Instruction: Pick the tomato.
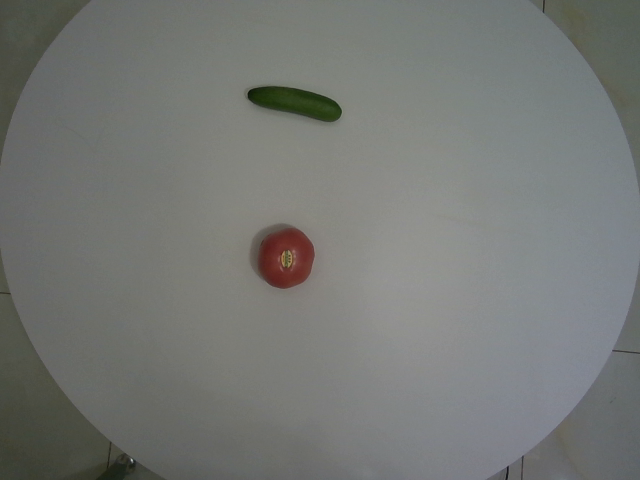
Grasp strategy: vertical